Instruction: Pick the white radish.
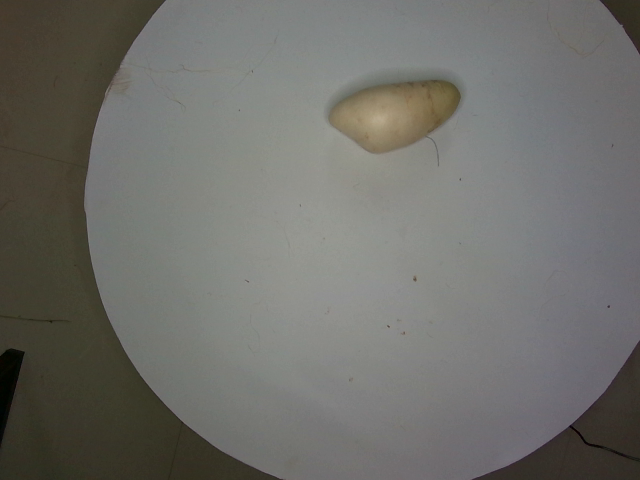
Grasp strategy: vertical